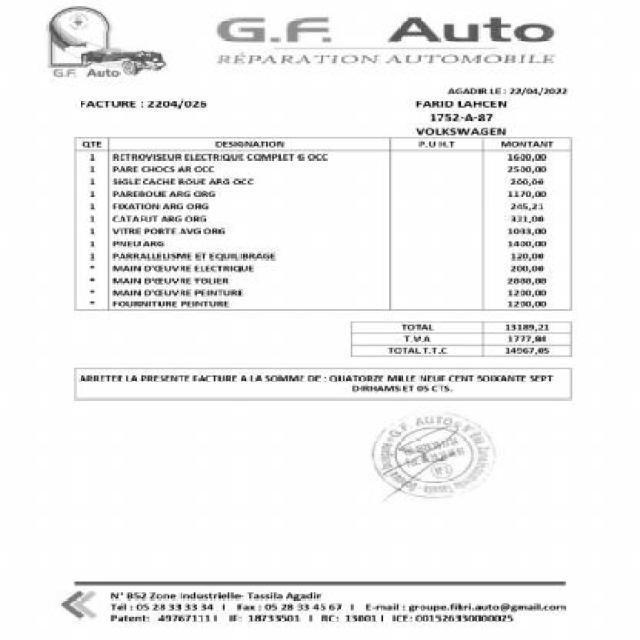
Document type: Invoice